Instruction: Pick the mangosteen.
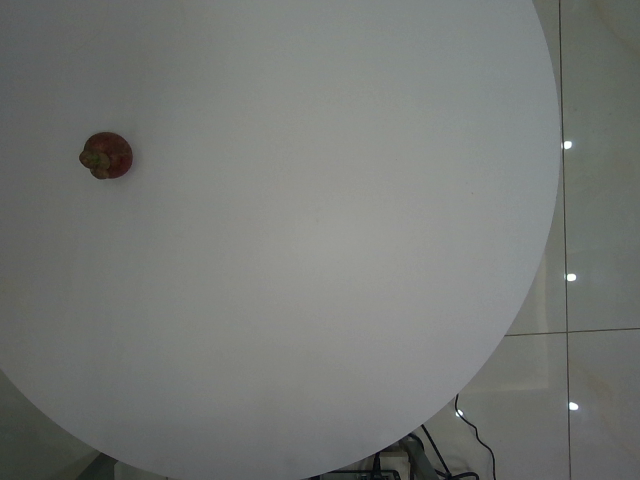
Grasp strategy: vertical